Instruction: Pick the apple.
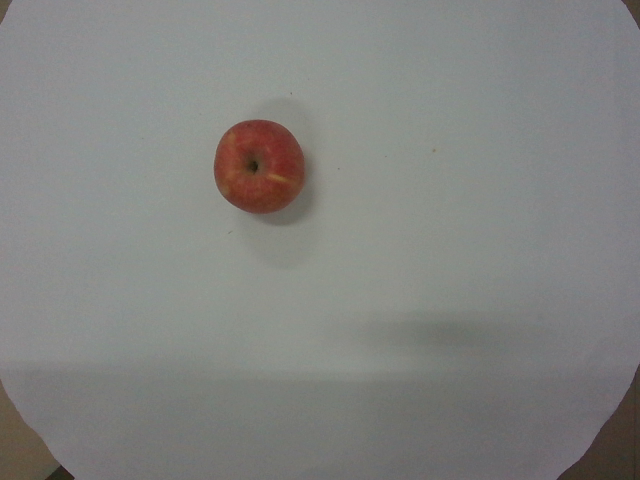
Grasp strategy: vertical